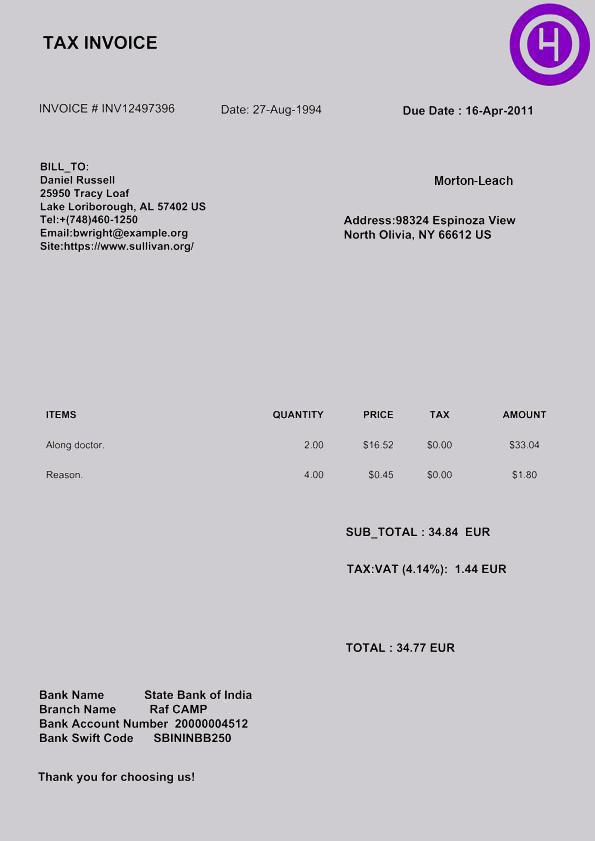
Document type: Invoice